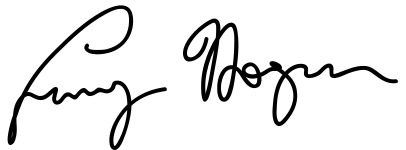
Signature of: larry hogan